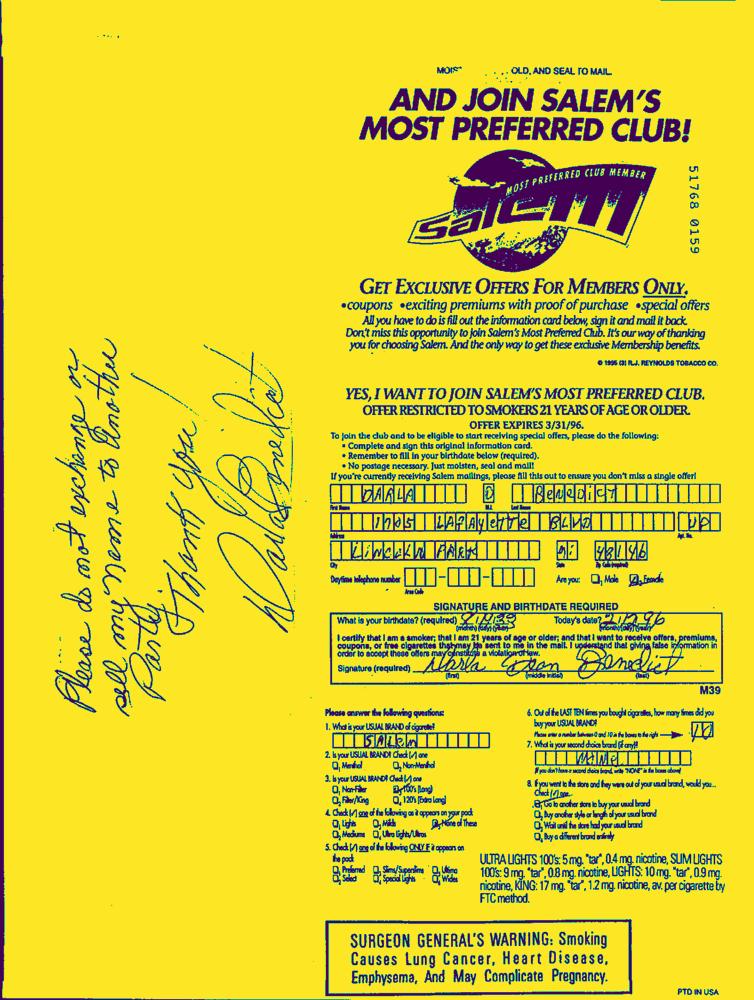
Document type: Hand-Written